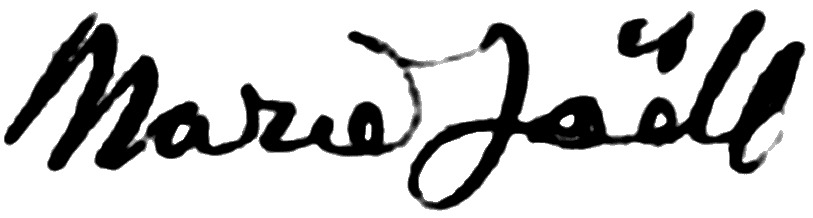
Signature of: marie jaëll